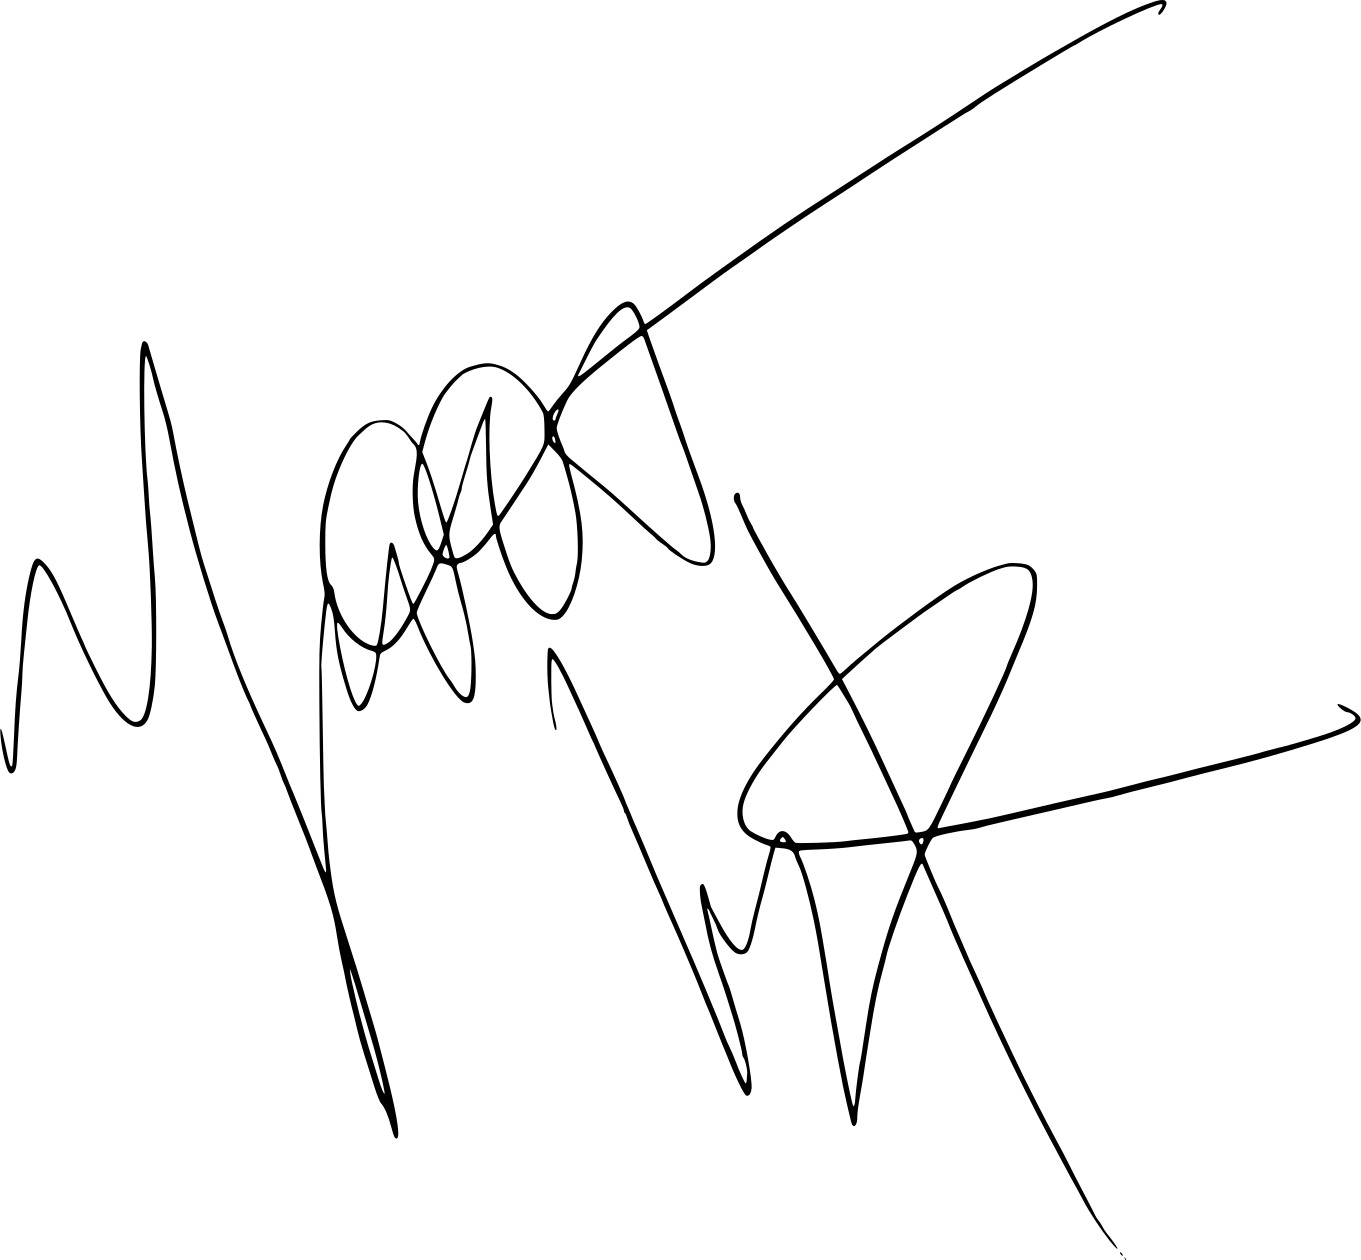
Signature of: yuri shevchuk